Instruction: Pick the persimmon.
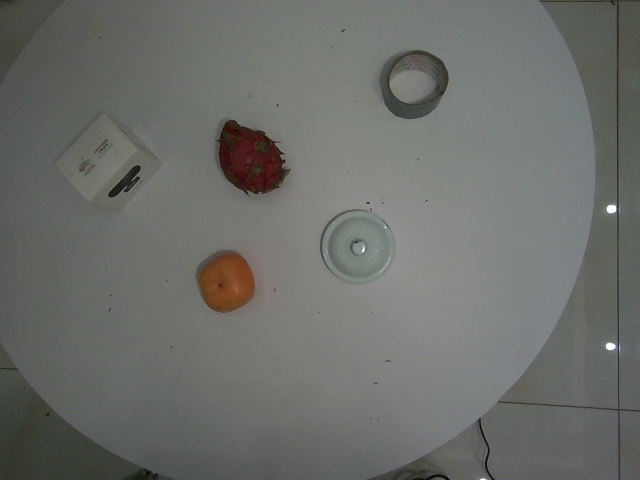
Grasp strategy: vertical